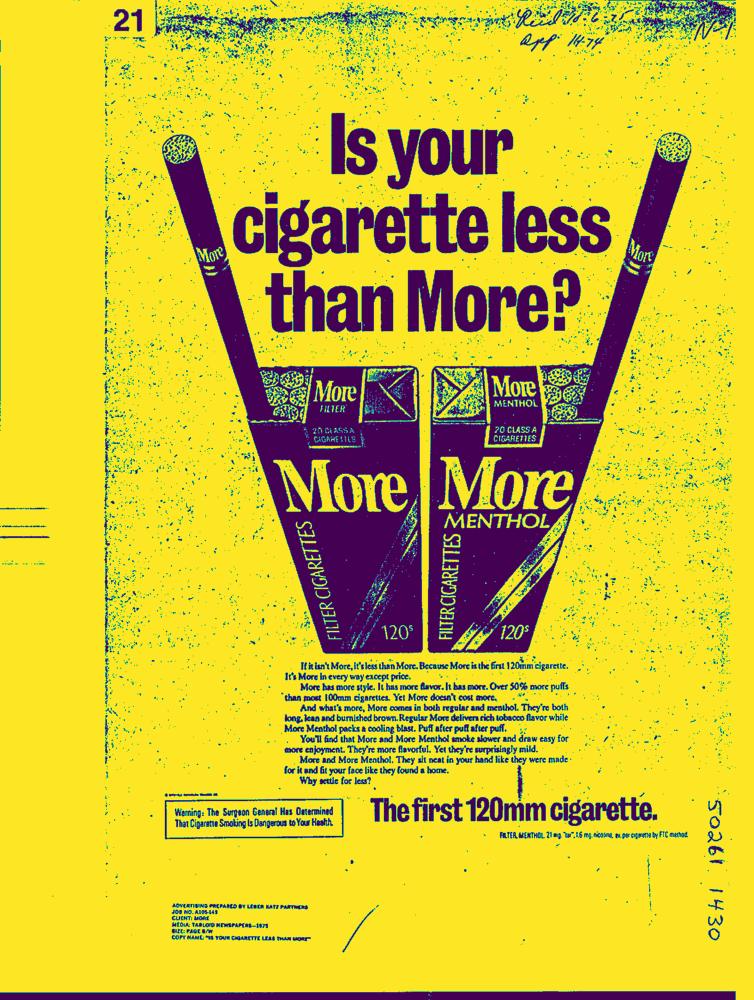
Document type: AD